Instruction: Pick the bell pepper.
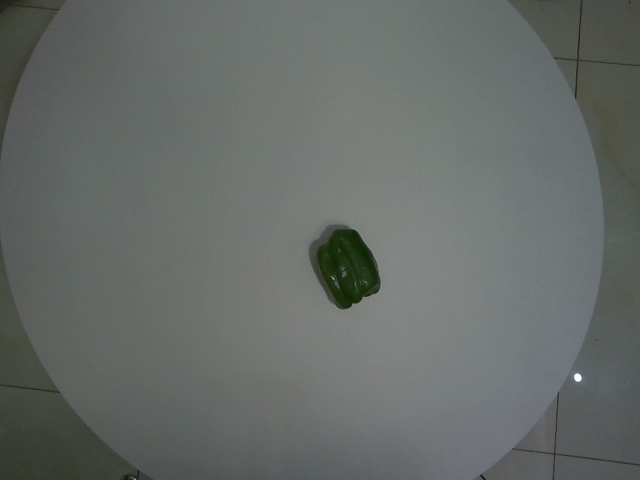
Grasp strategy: vertical